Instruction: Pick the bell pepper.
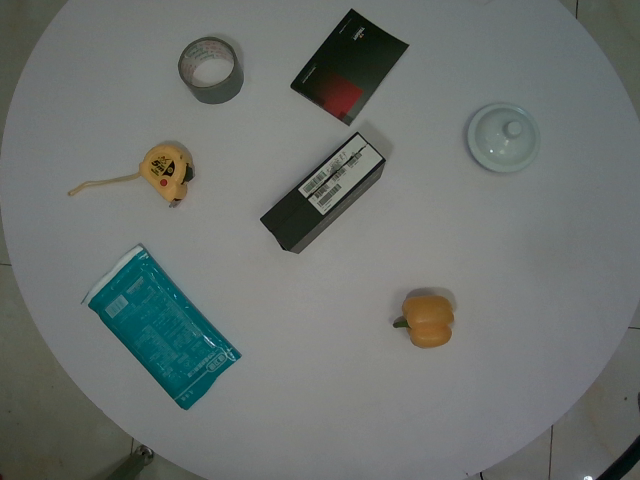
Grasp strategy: vertical